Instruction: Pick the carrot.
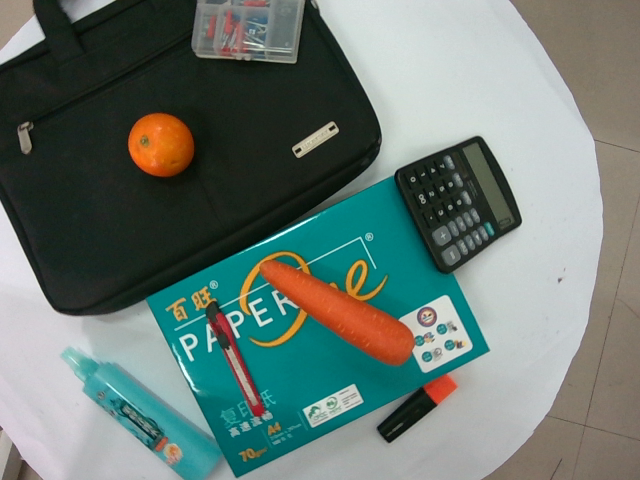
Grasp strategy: vertical